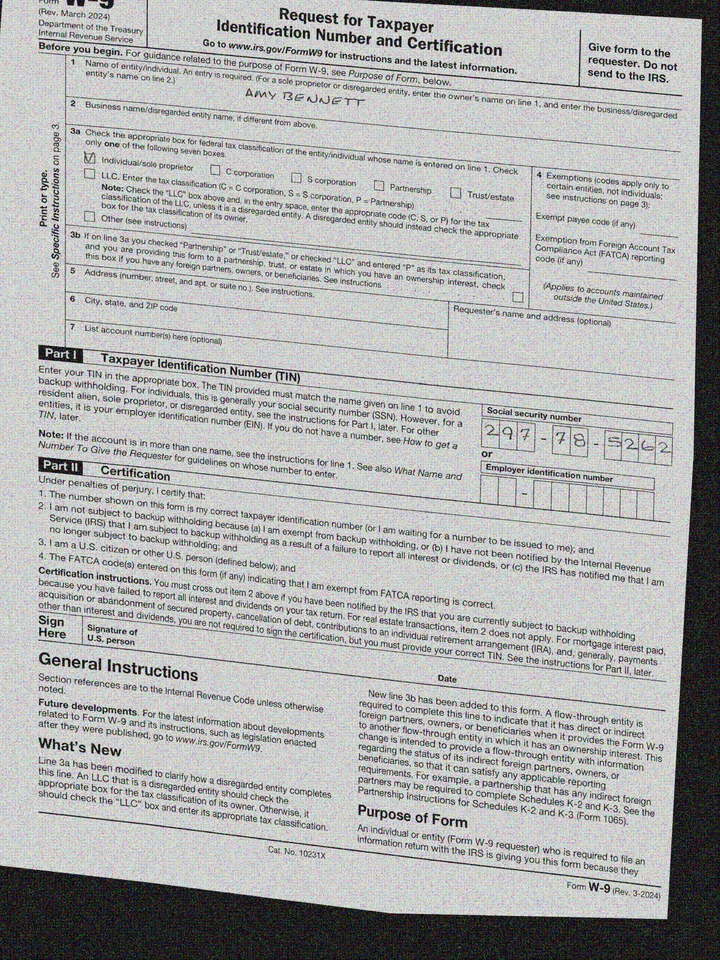
cbx: yes
ssn: 297785262
enm: Amy Bennett